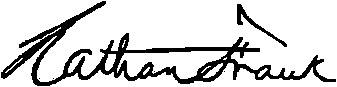
Signature of: nathan frank